Question: What jurisdiction, city, or county is the document associated with?
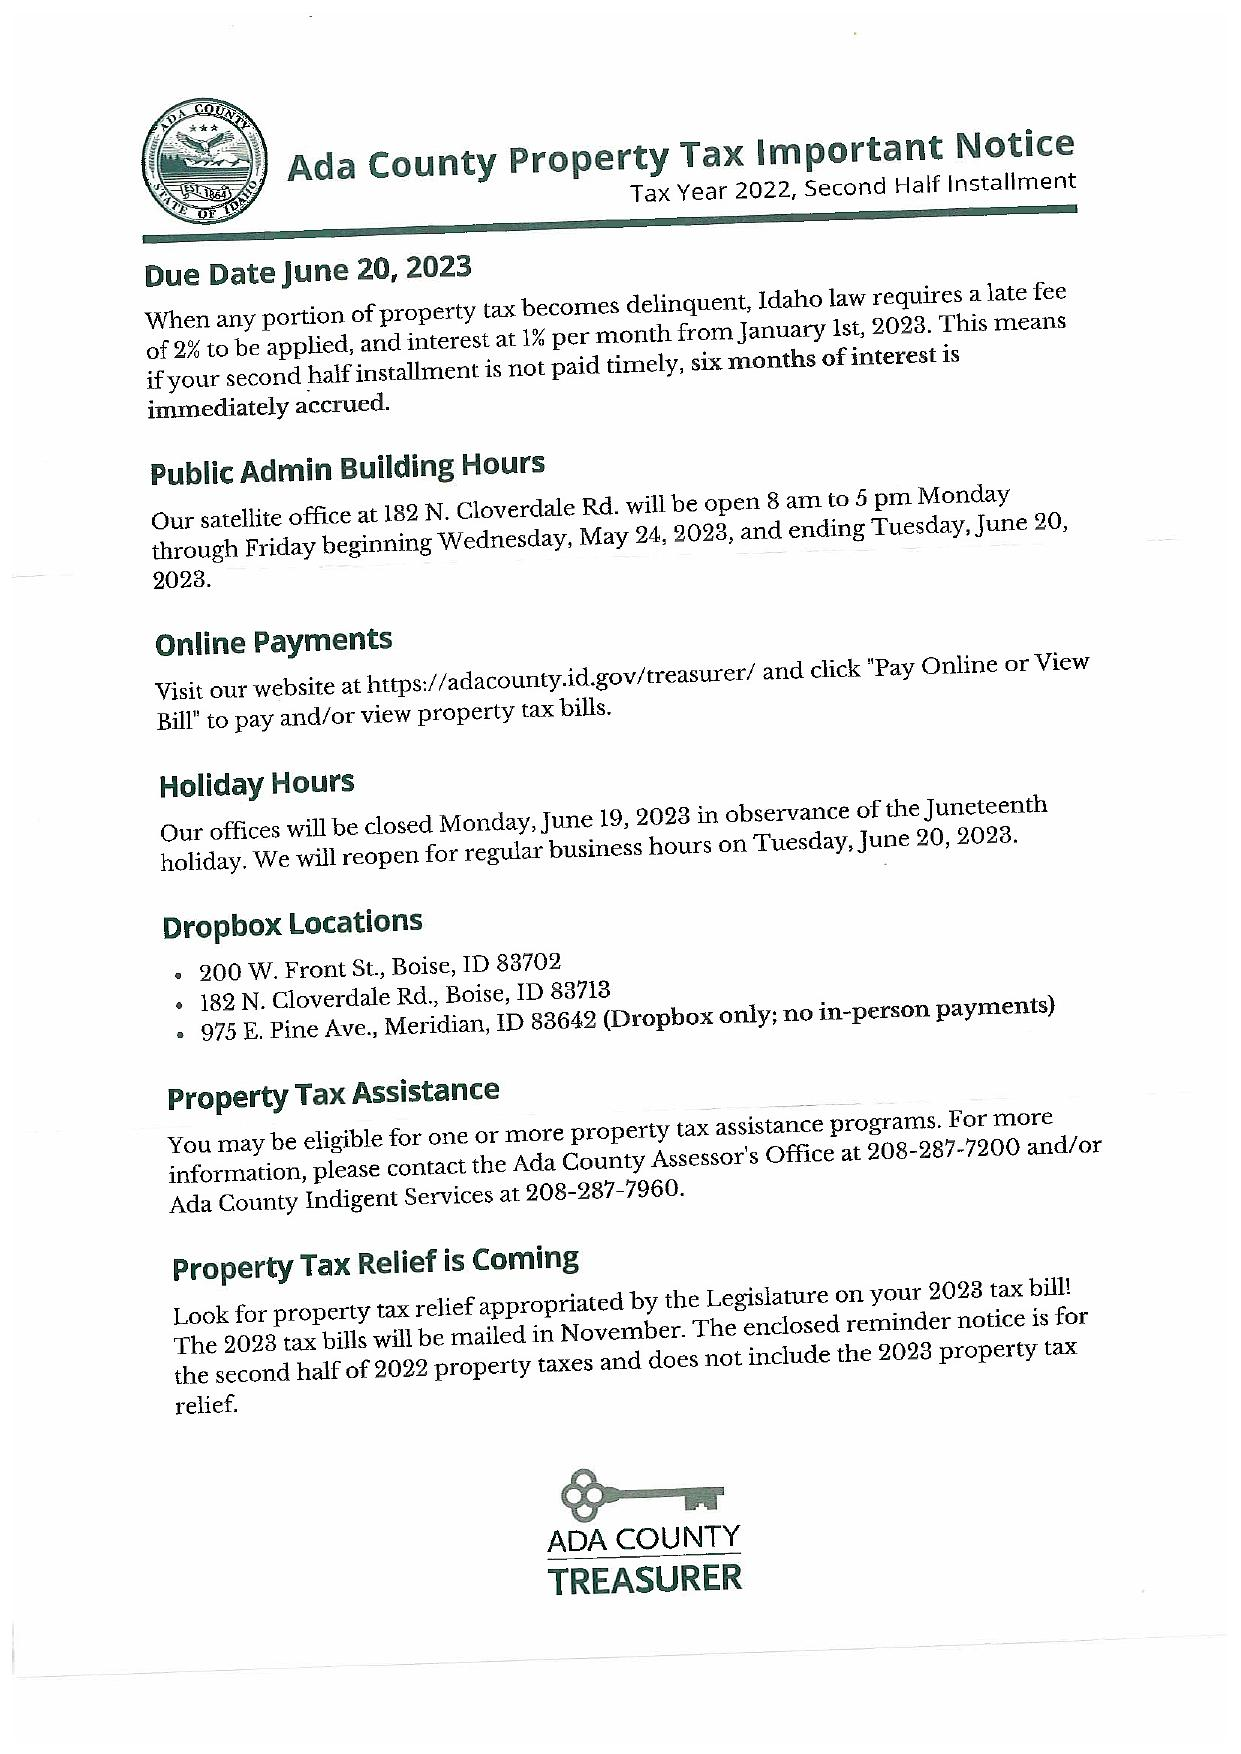
Answer: "Ada County"